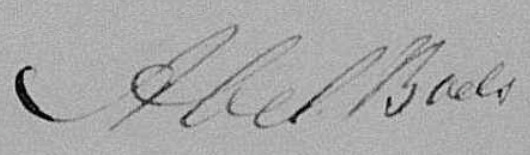
Signature of: abel boels